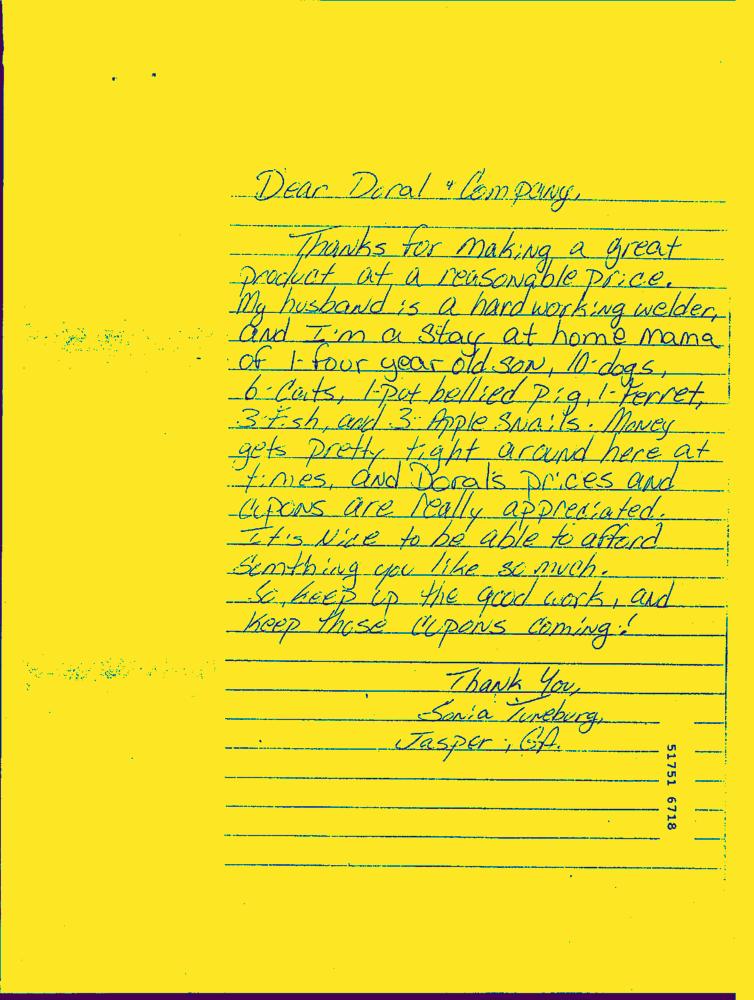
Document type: Hand-Written